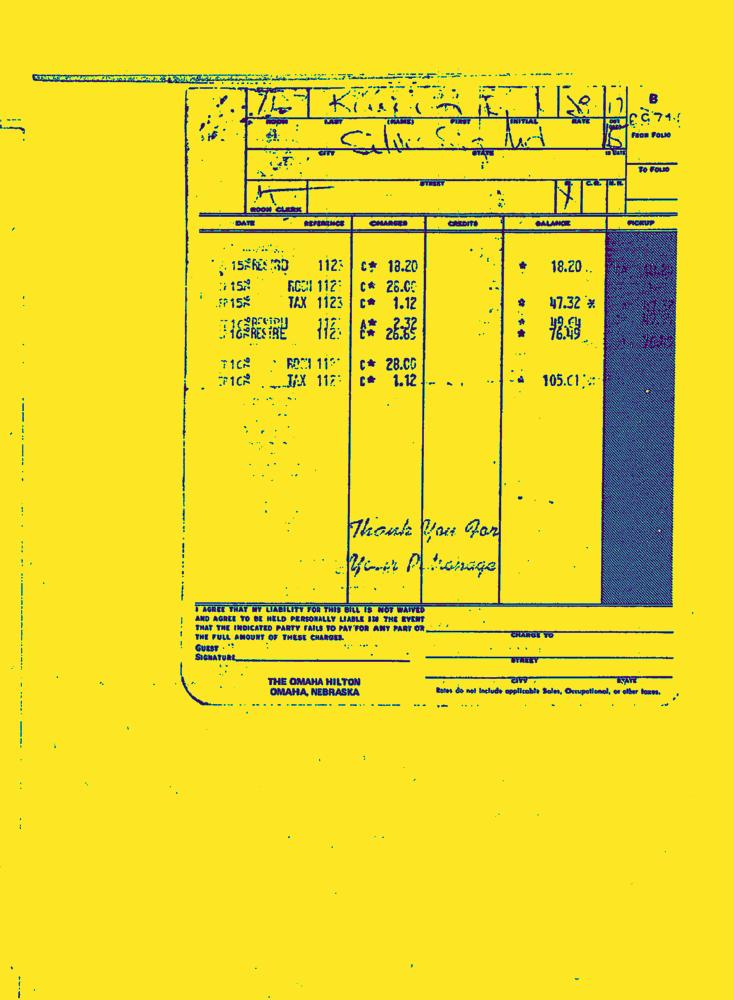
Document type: Invoice-Doc